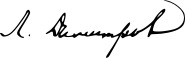
Signature of: lazar dimitrov